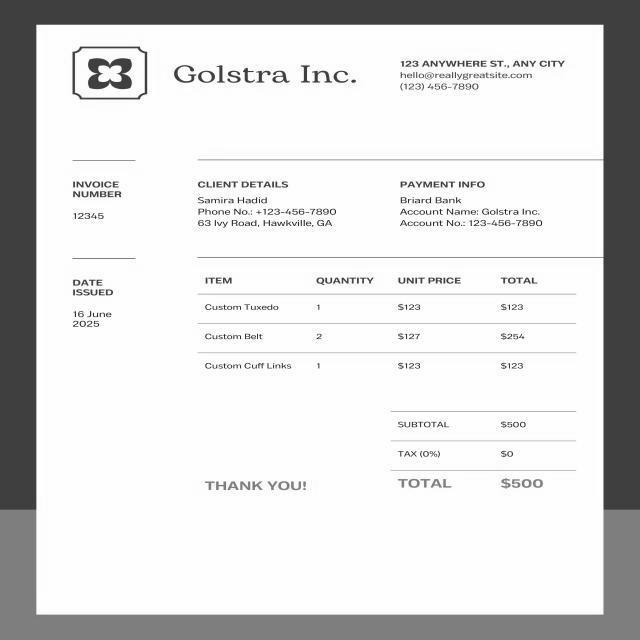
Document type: Invoice